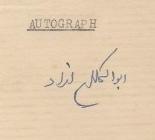
Signature of: abul kalam azad